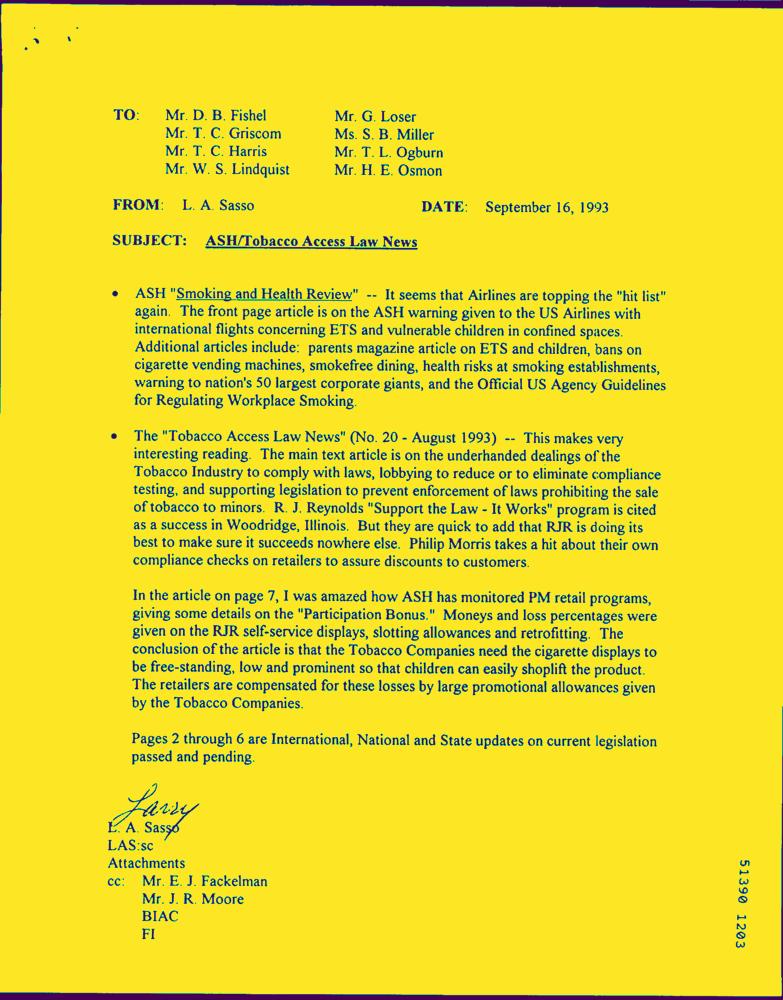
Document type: Letter-Doc